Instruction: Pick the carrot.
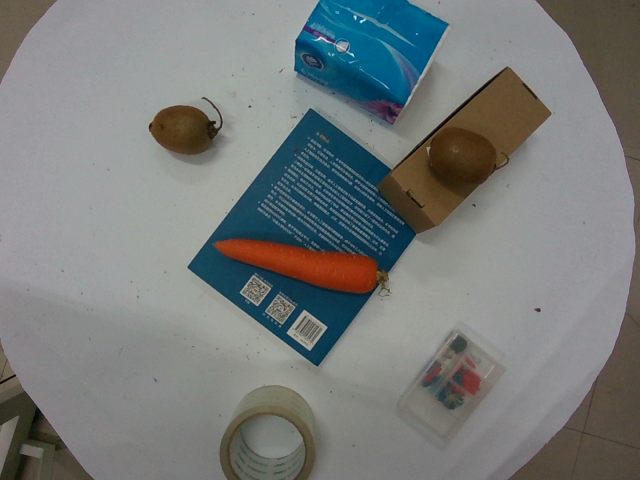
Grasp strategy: vertical